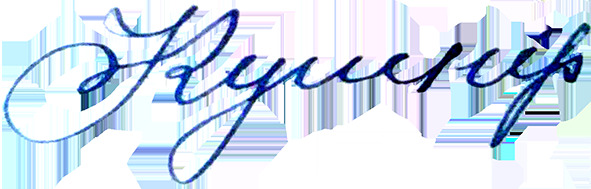
Signature of: mykhailo kushnir